Question: What is the mailing or notice date provided in the document?
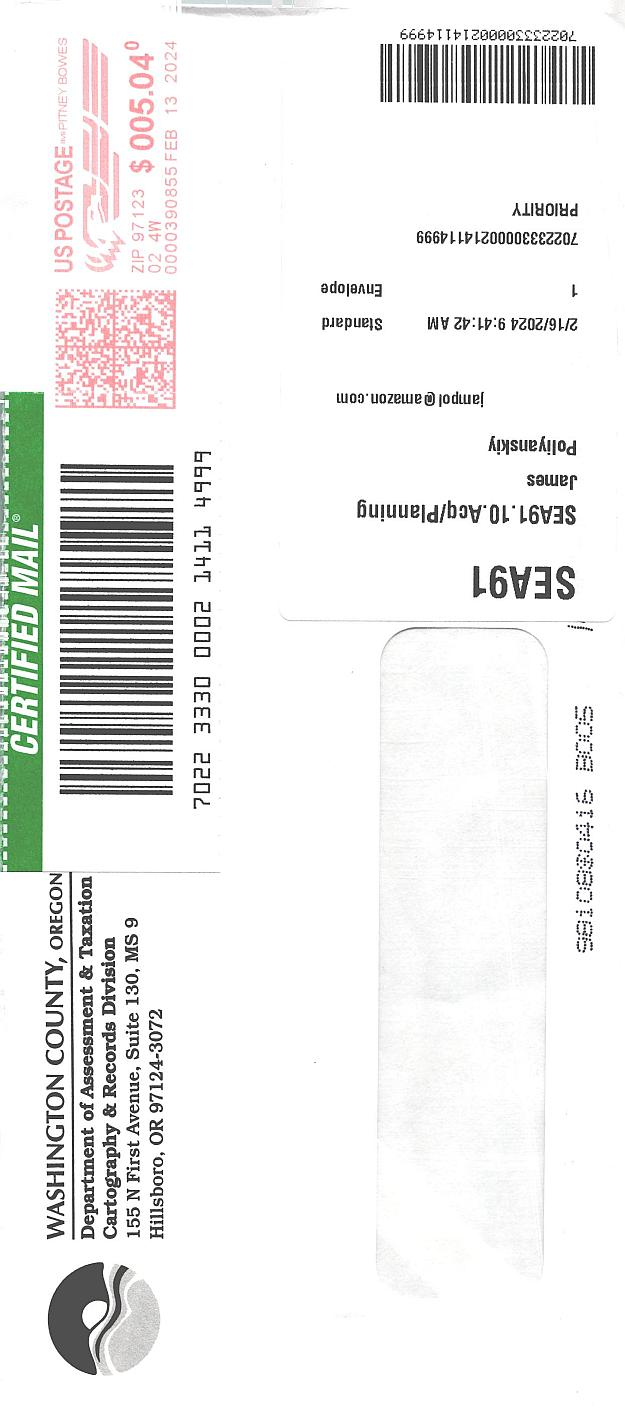
Answer: "9/12/22"